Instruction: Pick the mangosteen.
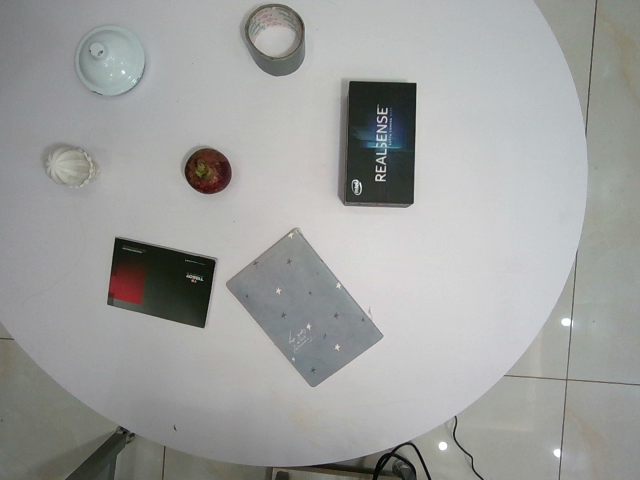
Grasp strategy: vertical